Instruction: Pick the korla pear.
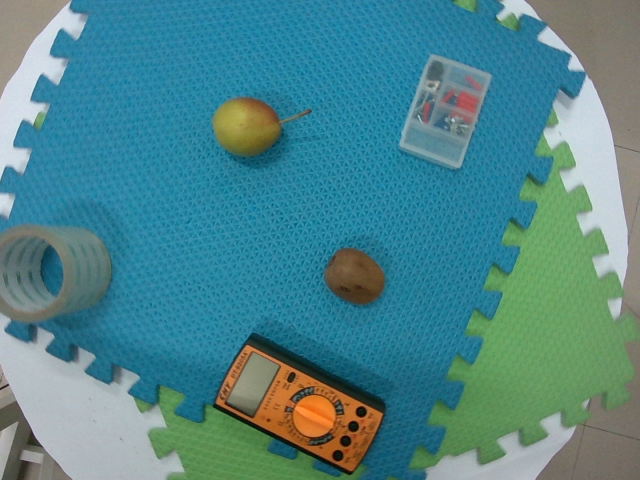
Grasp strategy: vertical